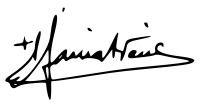
Signature of: santiago garcía aracil